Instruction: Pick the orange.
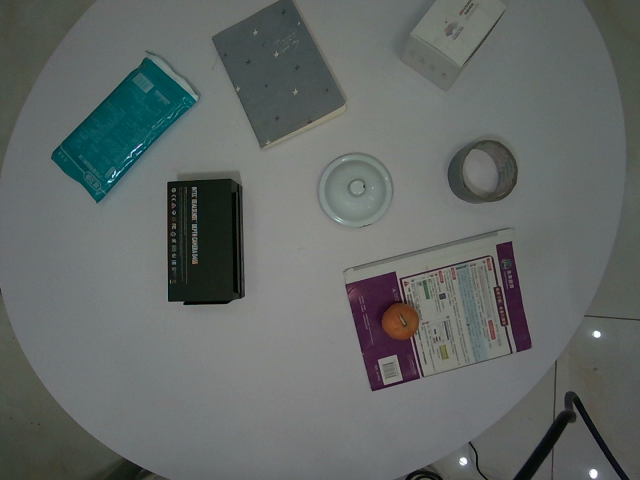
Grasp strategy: vertical